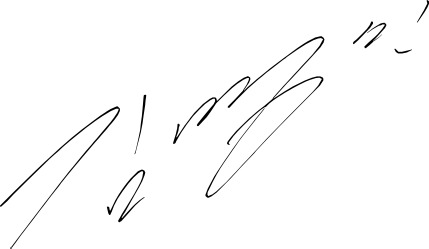
Signature of: kim myung min